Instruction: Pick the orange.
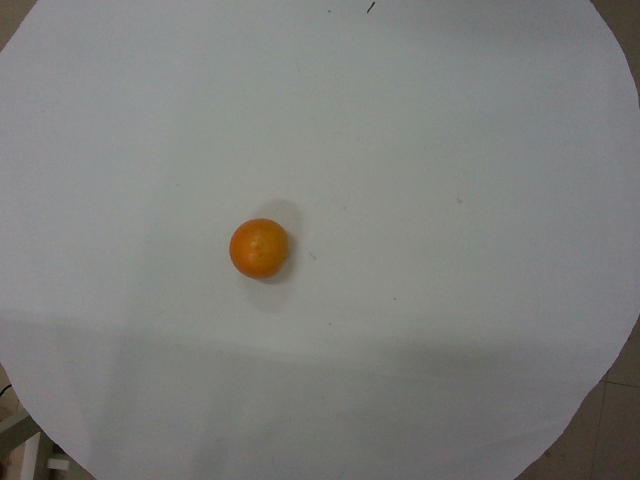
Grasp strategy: vertical